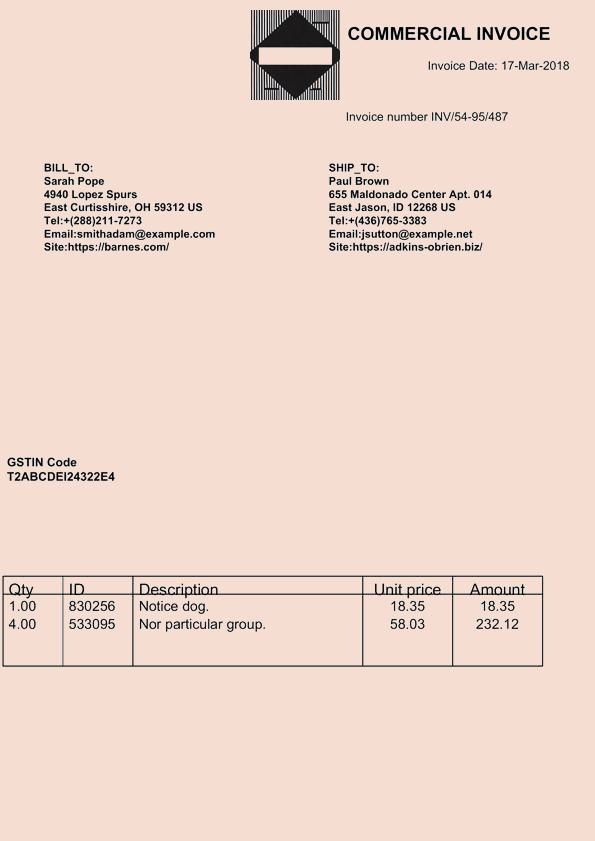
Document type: Invoice